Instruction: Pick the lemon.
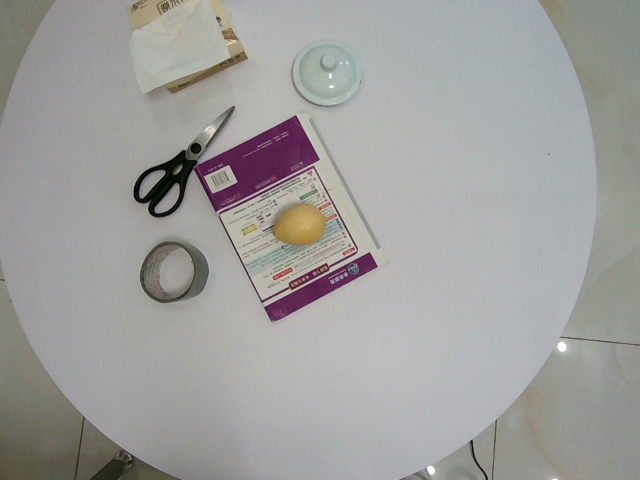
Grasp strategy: vertical